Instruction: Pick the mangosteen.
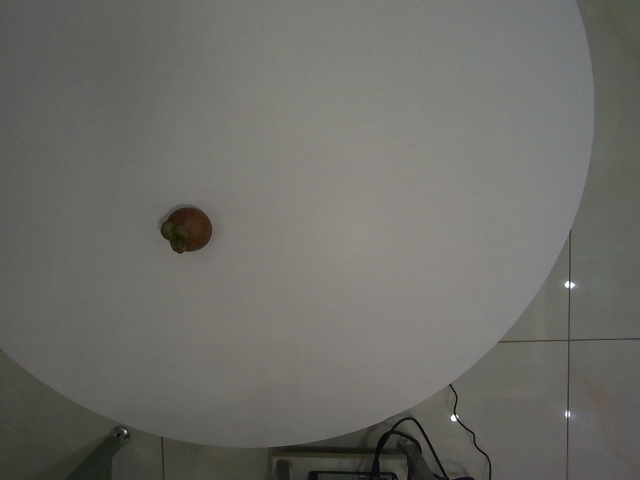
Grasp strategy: vertical